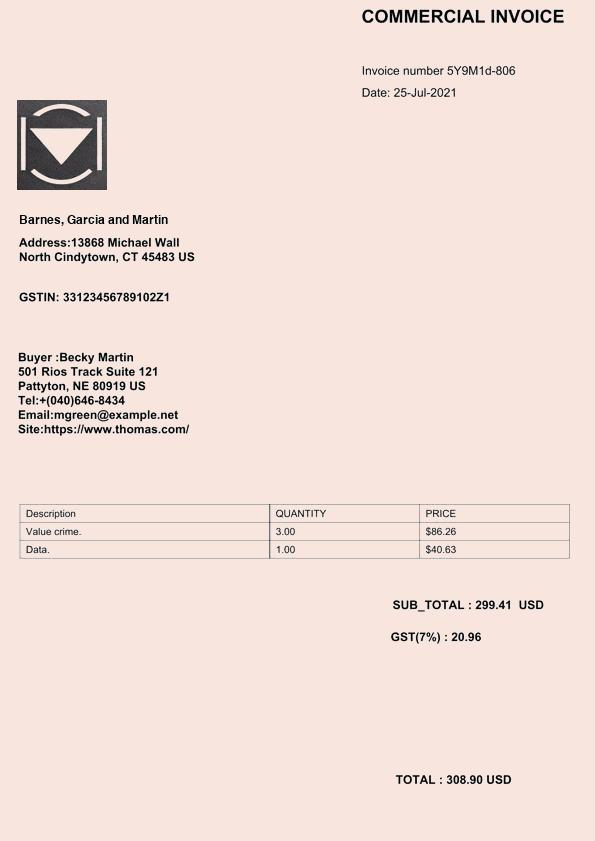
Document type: Invoice